Question: Talk about the condition:
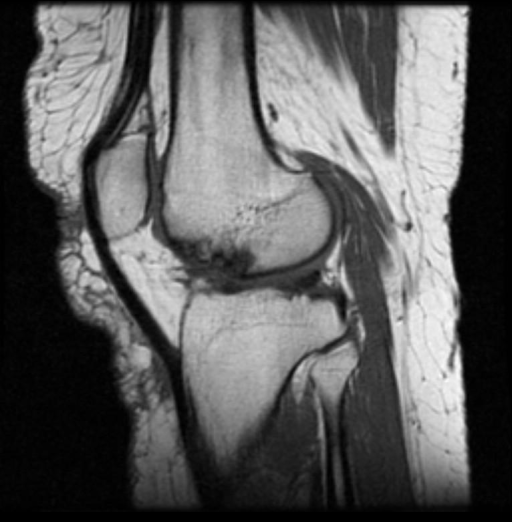
Answer: The disease is discussed as: Spontaneous osteonecrosis of the knee (SONK) is an idiopathic cause of knee pain commonly seen in osteoporotic women older than 50.  This entity should not be confused with osteonecrosis secondary to steroid use, alcoholism, etc.  SONK occurs spontaneously, but likely is the result of microtrauma and/or vascular comprimise.

The clinical presentation is very similar to more common entities such as degenerative joint disease or meniscal degeneration.  Patients commonly present with acute medial joint pain.

SONK typically involves the medial femoral condyle, but can affect the lateral femoral condyle or the tibial plateaus.  SONK of the tibial plateau may be associated with meniscal injury.

Plain radiographs often are normal, but may demonstrate a spectrum of findings such as flattening of the articular surface, subchondral lucency, an/or sclerosis.  SONK shows increased uptake on nuclear bone scan.  MR findings consist of long T2 signal associated with edema and necrosis.  The overlying articular cartilage may also be abnormal.

Treatment options range from conservative to surgical.  Surgical treatments include core decompression, drilling, and total knee arthroplasty.

*****Reviewed by MAJ Alex Freitas MC, Chief of Musculoskeletal Radiology, TAMC